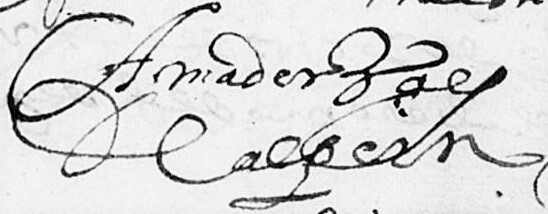
Signature of: amador báez de alpoim